Question: What is the main concern?
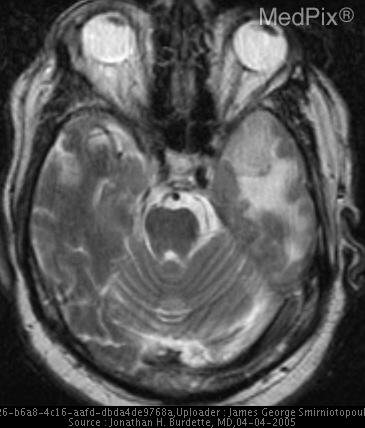
Answer: The findings suggest Dural based mass in anterior-medial portion of middle cranial fossa on the right.  Roughly hemispheric in shape with a broad dural base and enhancement of the adjacent dura and cavernous sinus.  There very extensive vasogenic edema.. Note the extensive intraaxial vasogenic edema.. The patient might have a history of This is a 67yo white man with Hx of HTN, CM, and MI X 3
reports of right-sided weakness, facial droop, dizziness leading to a fall.  He reports no loss of consciousness, no post-ictal period. No loss of bowel or bladder function.

The patient reports some generalized weakness over the last month as well as headaches..